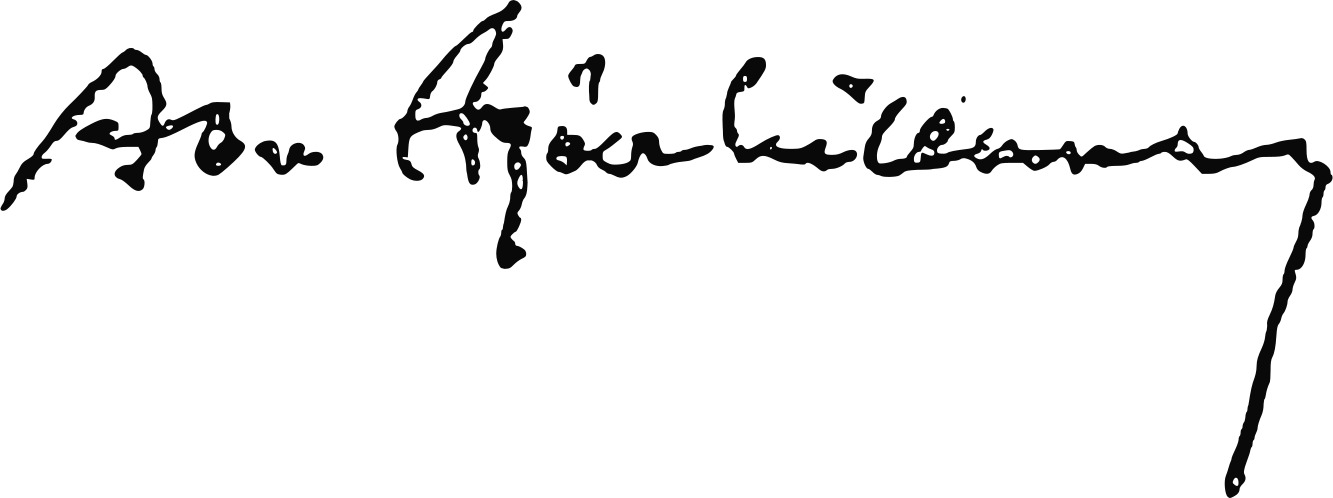
Signature of: ion agârbiceanu